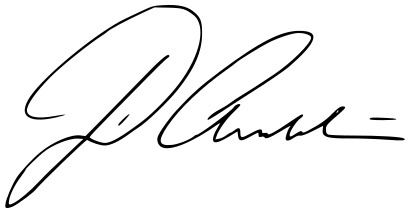
Signature of: jim anderton